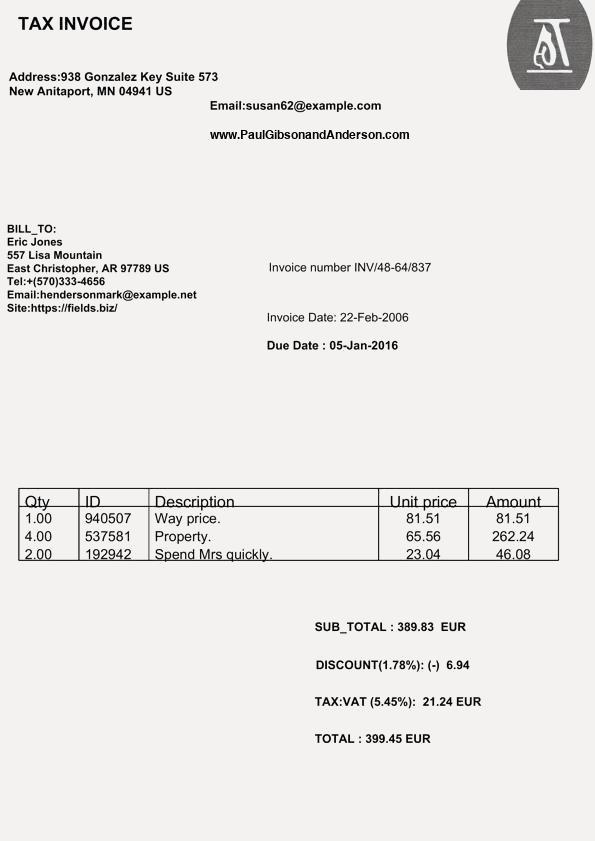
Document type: Invoice